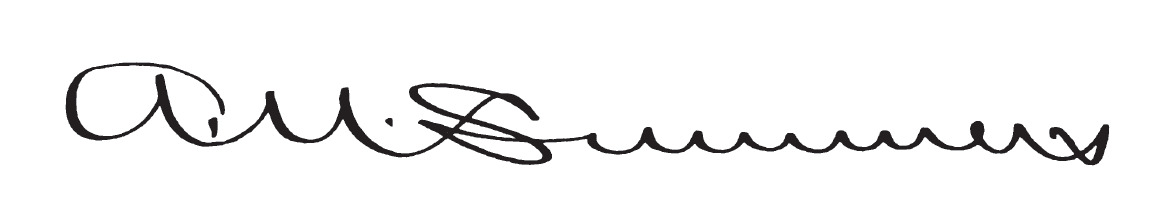
Signature of: augustus n summers